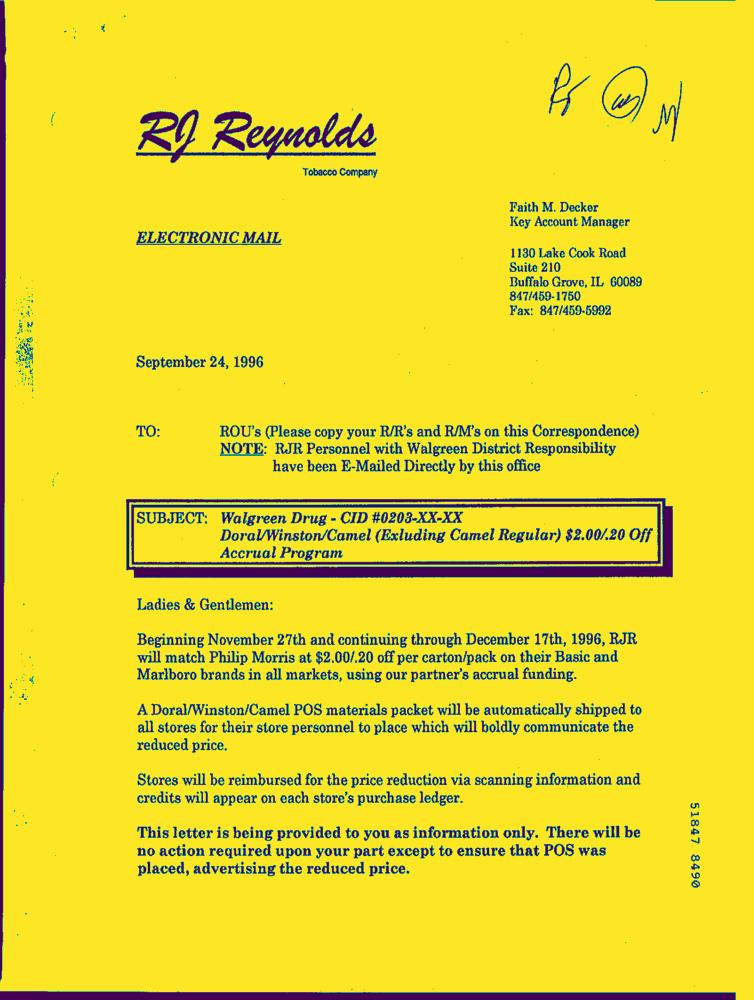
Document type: Letter-Doc